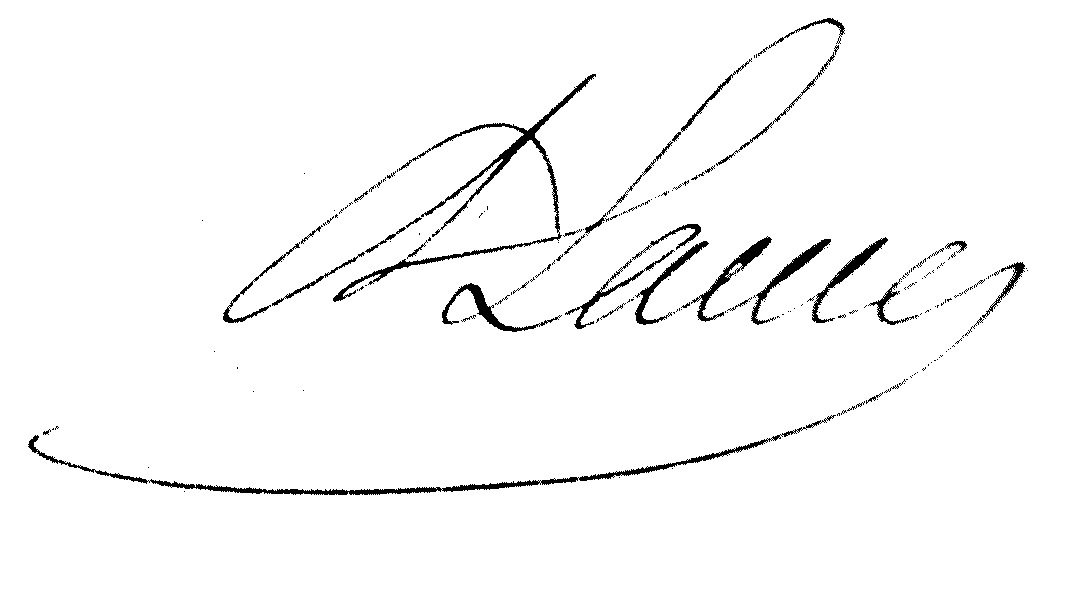
Signature of: adolphe lance